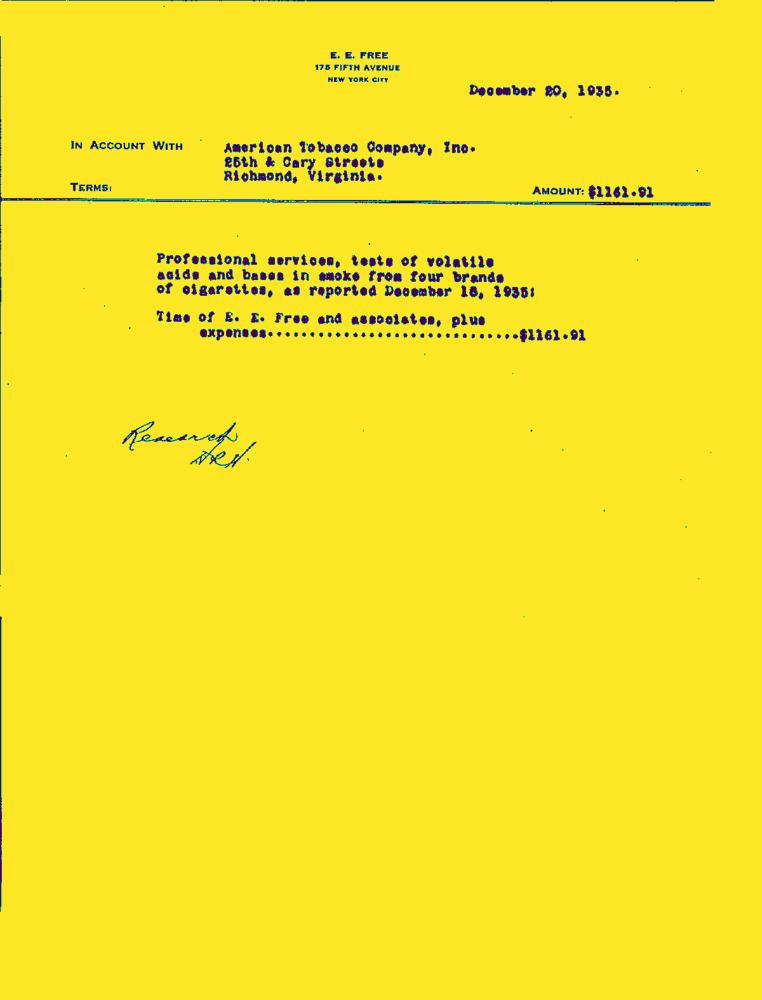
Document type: Invoice-Doc